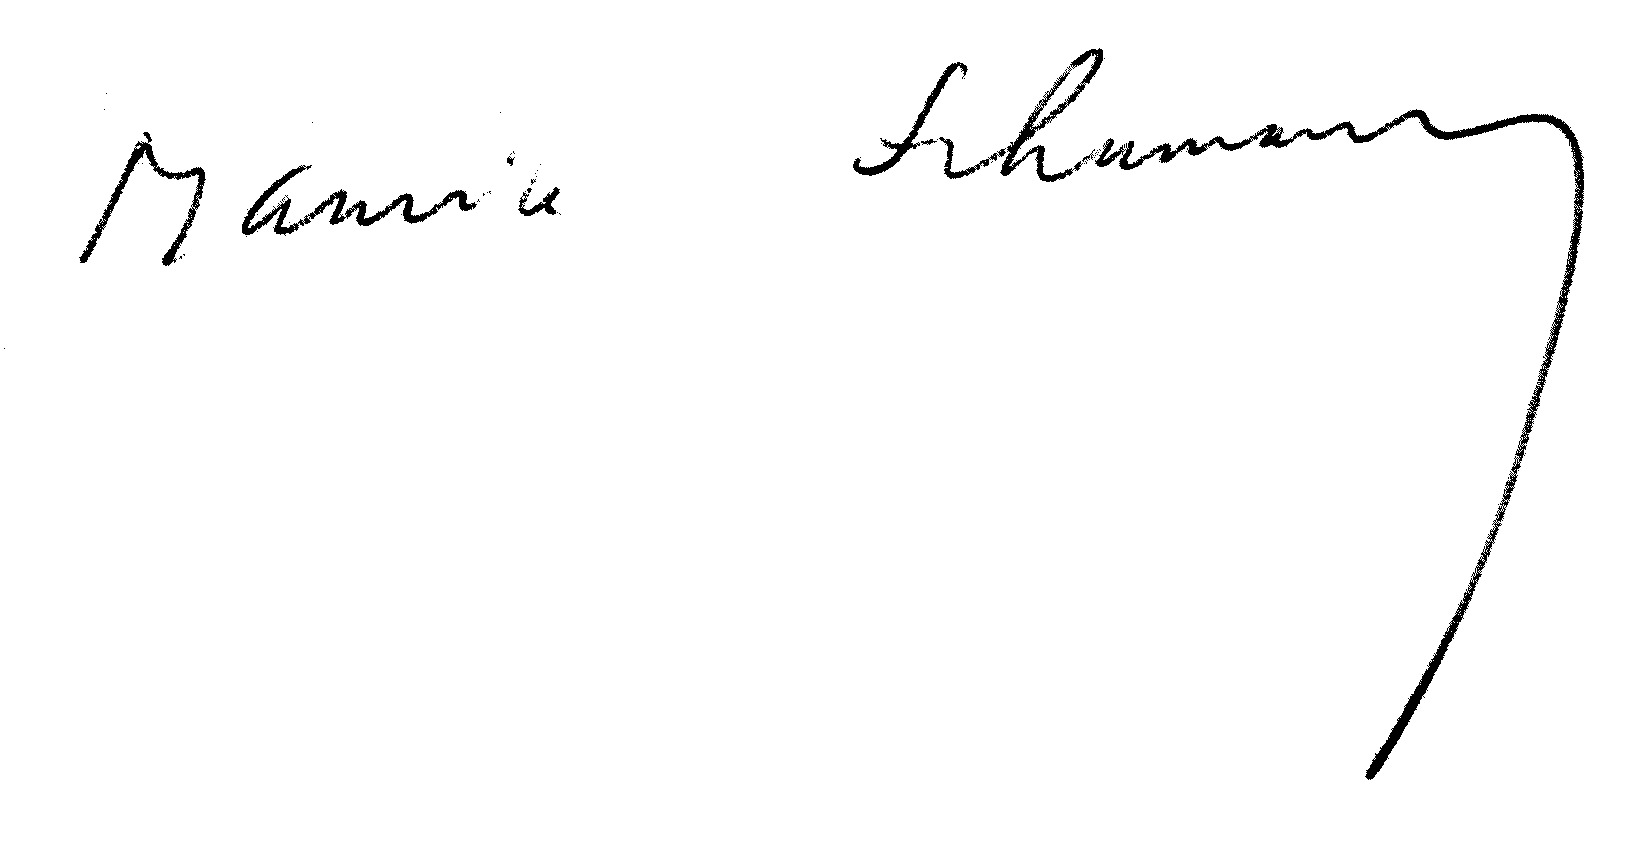
Signature of: maurice schumann